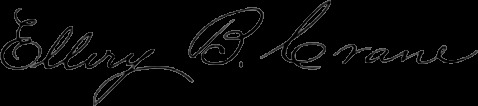
Signature of: ellery bicknell crane